Question: How is the history relevant to the case?
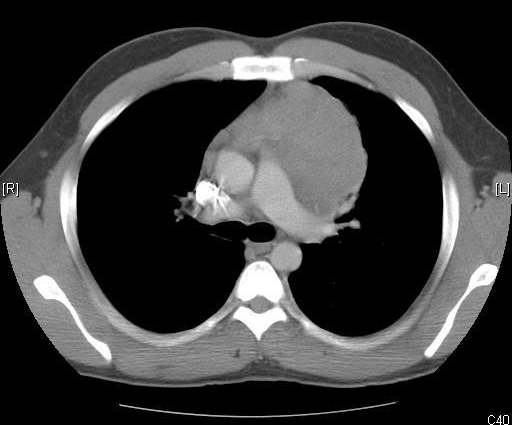
Answer: The patient's history of 32 year old active duty soldier who presents with increasing shortness of breath and low grade fever. is key in understanding the case.